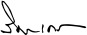
Signature of: wissanu krea ngam